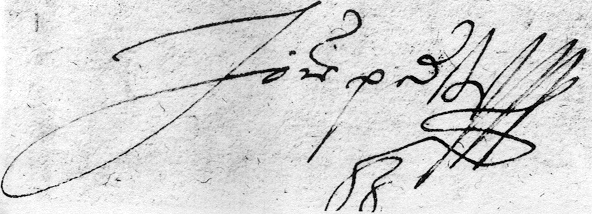
Signature of: jöran persson